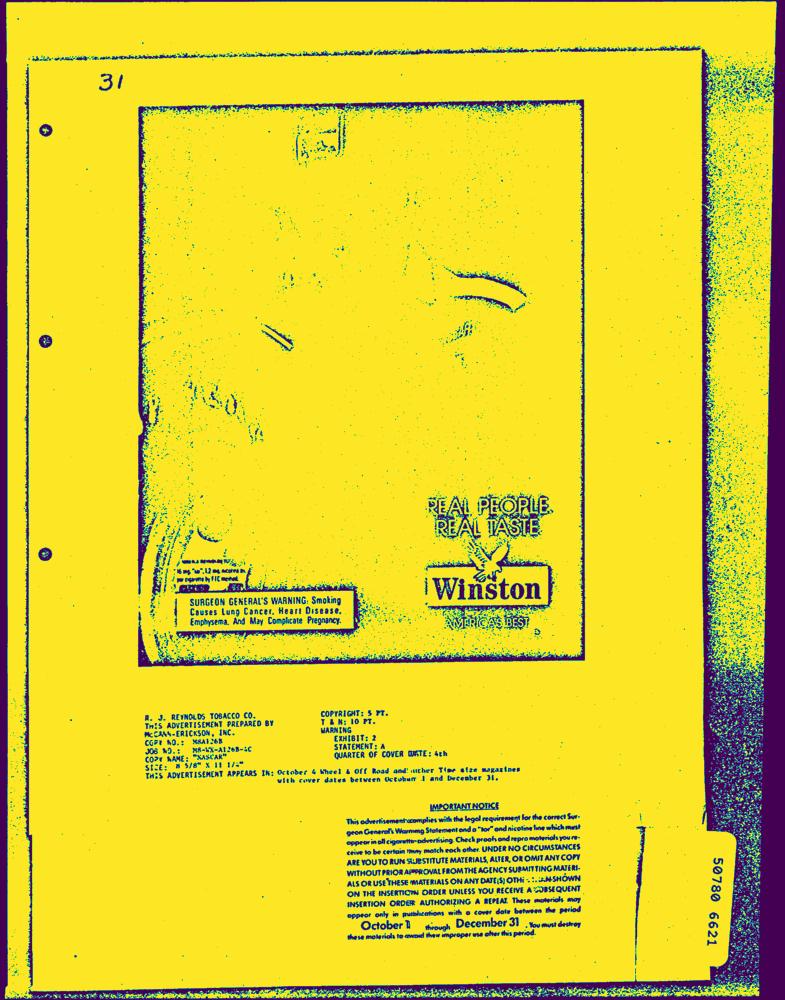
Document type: AD